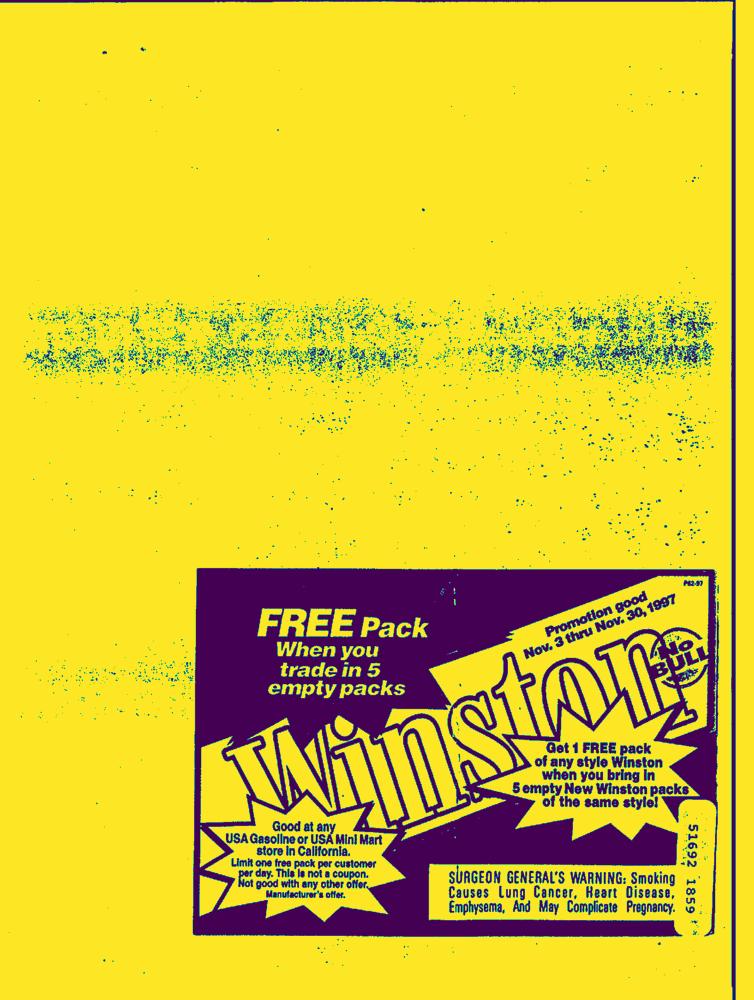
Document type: Hand-Written